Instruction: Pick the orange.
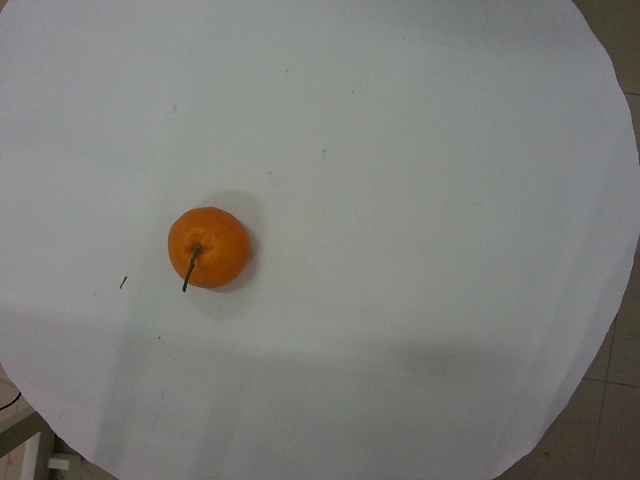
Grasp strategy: vertical